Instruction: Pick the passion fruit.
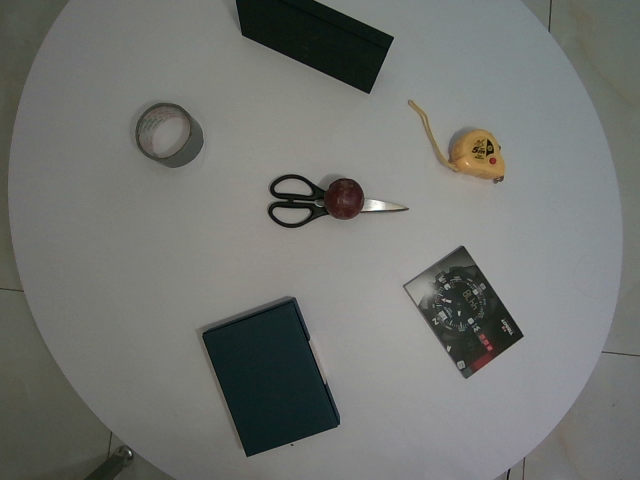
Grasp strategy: vertical